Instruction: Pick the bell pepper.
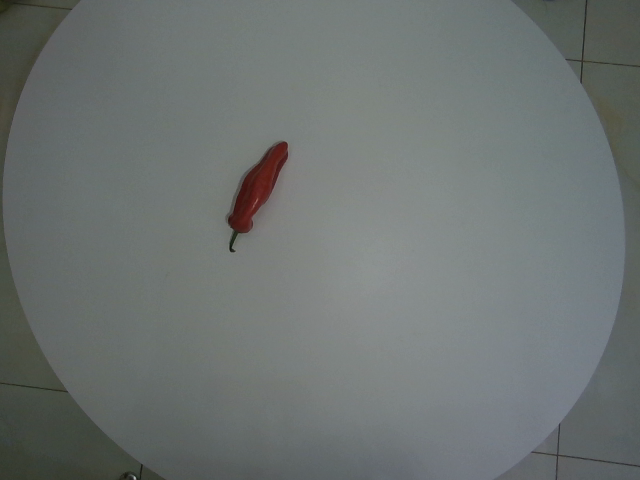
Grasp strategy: vertical